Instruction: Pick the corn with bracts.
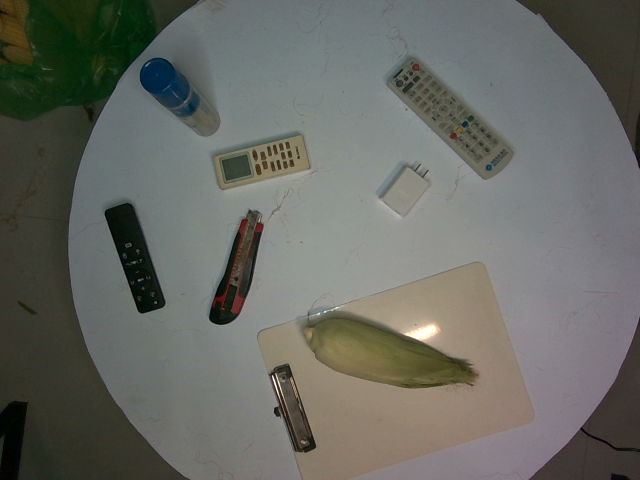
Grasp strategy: vertical